Question: What could the diagnosis suggest?
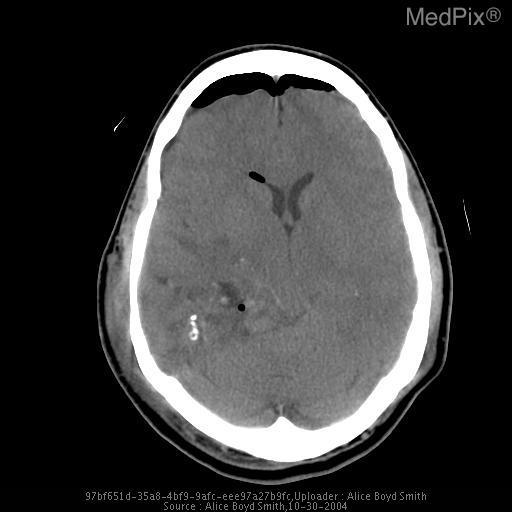
Answer: The possible diagnosis includes Differential diagnosis of temporal lobe lesions:
>ganglioglioma
>astrocytoma
>oligodendroglioma.